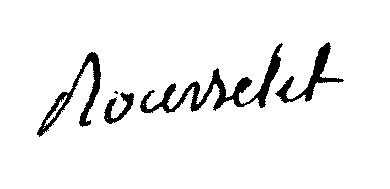
Signature of: michel louis rousselet